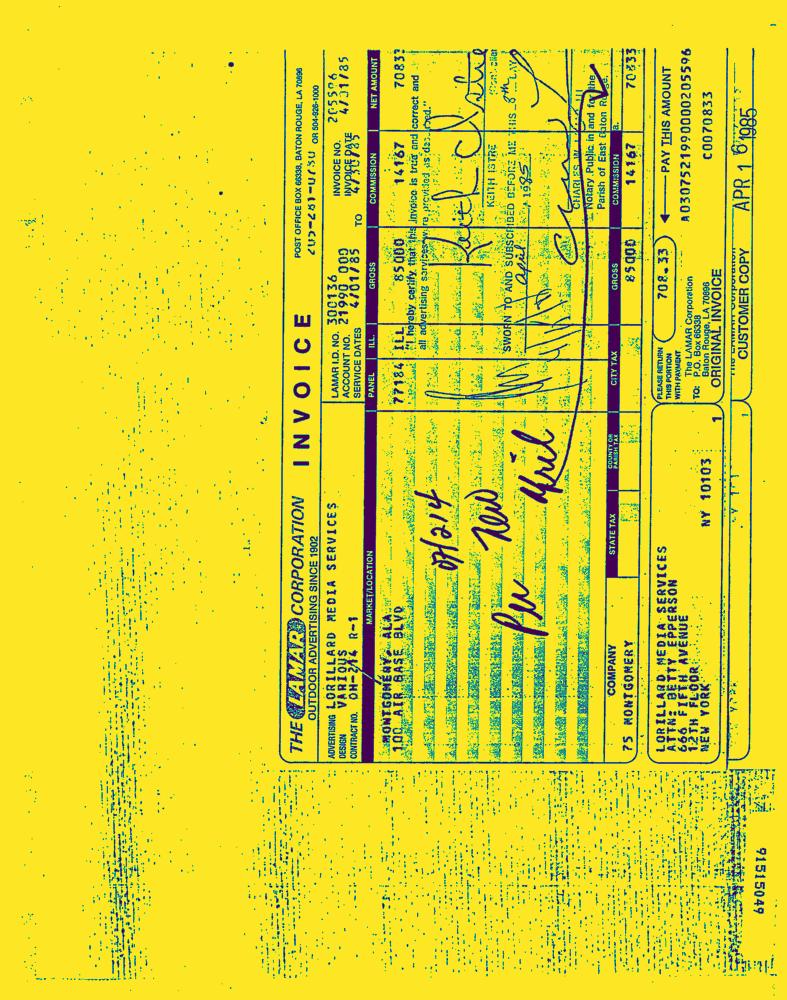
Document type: Invoice-Doc